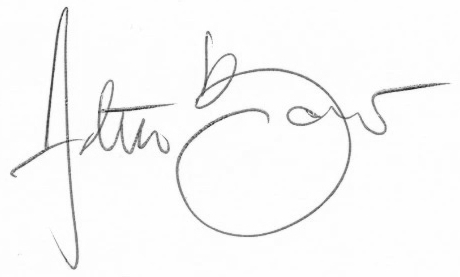
Signature of: artur barciś